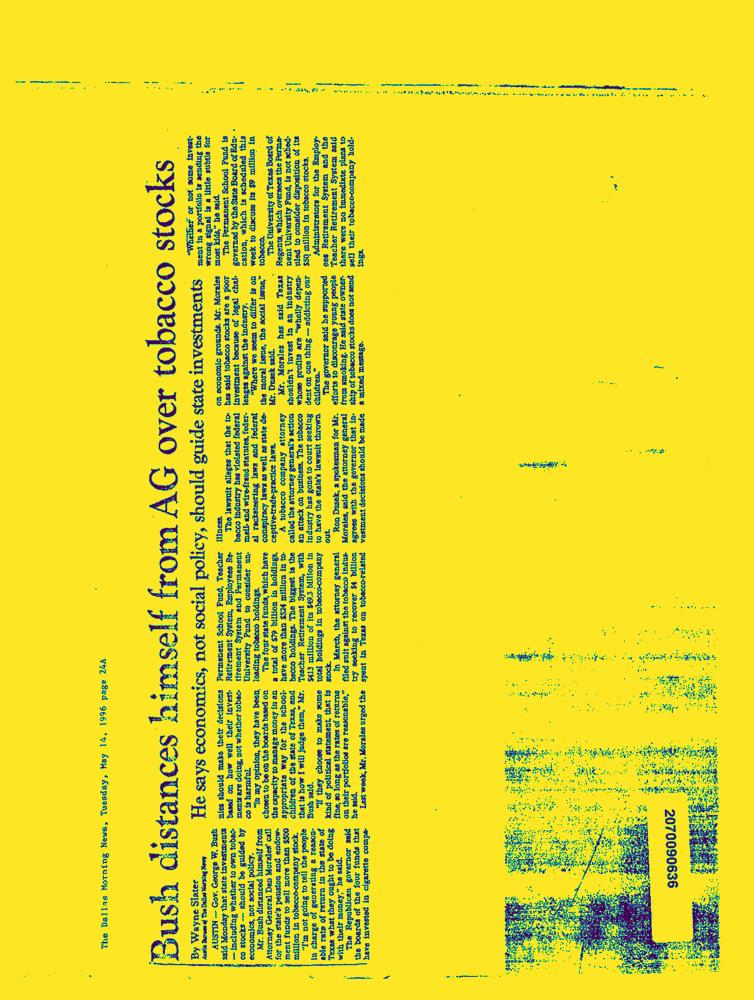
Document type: News-Article